Question: What appears to be the issue?
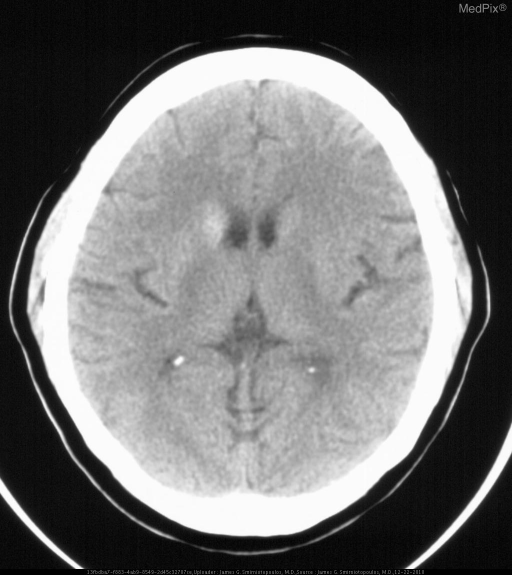
Answer: The findings suggest » CT (acute)
•  abnormal hyper-attenuation in the right basal ganglia
   (putamen and caudate head)
•  old left basal ganglia lacunar infarct
•  bilateral cerebellar wedge lesions

» MRI (subacute - 3 days)
•  T1W hyperintensity in the same region as hyper-attenuation on CT
   (putamen and caudate head)
•  T2W hypointensity in basal ganglia - putamen and caudate head. Abnormal hyperattenuation in the right basal ganglia.  This is "anatomic" in size and shape, corresponding to the lenticular nucleus and the head of the caudate nucleus.. The patient might have a history of This previously healthy 50 y.o. woman presents with the acute onset of left sided hemichorea..